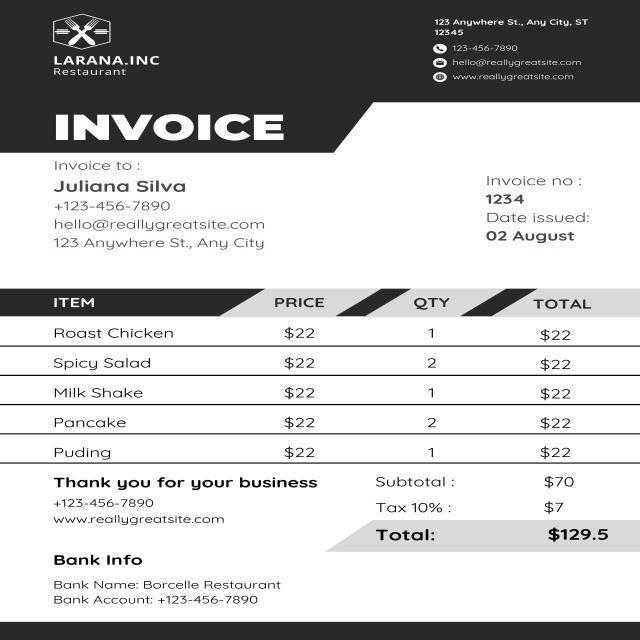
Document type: Invoice